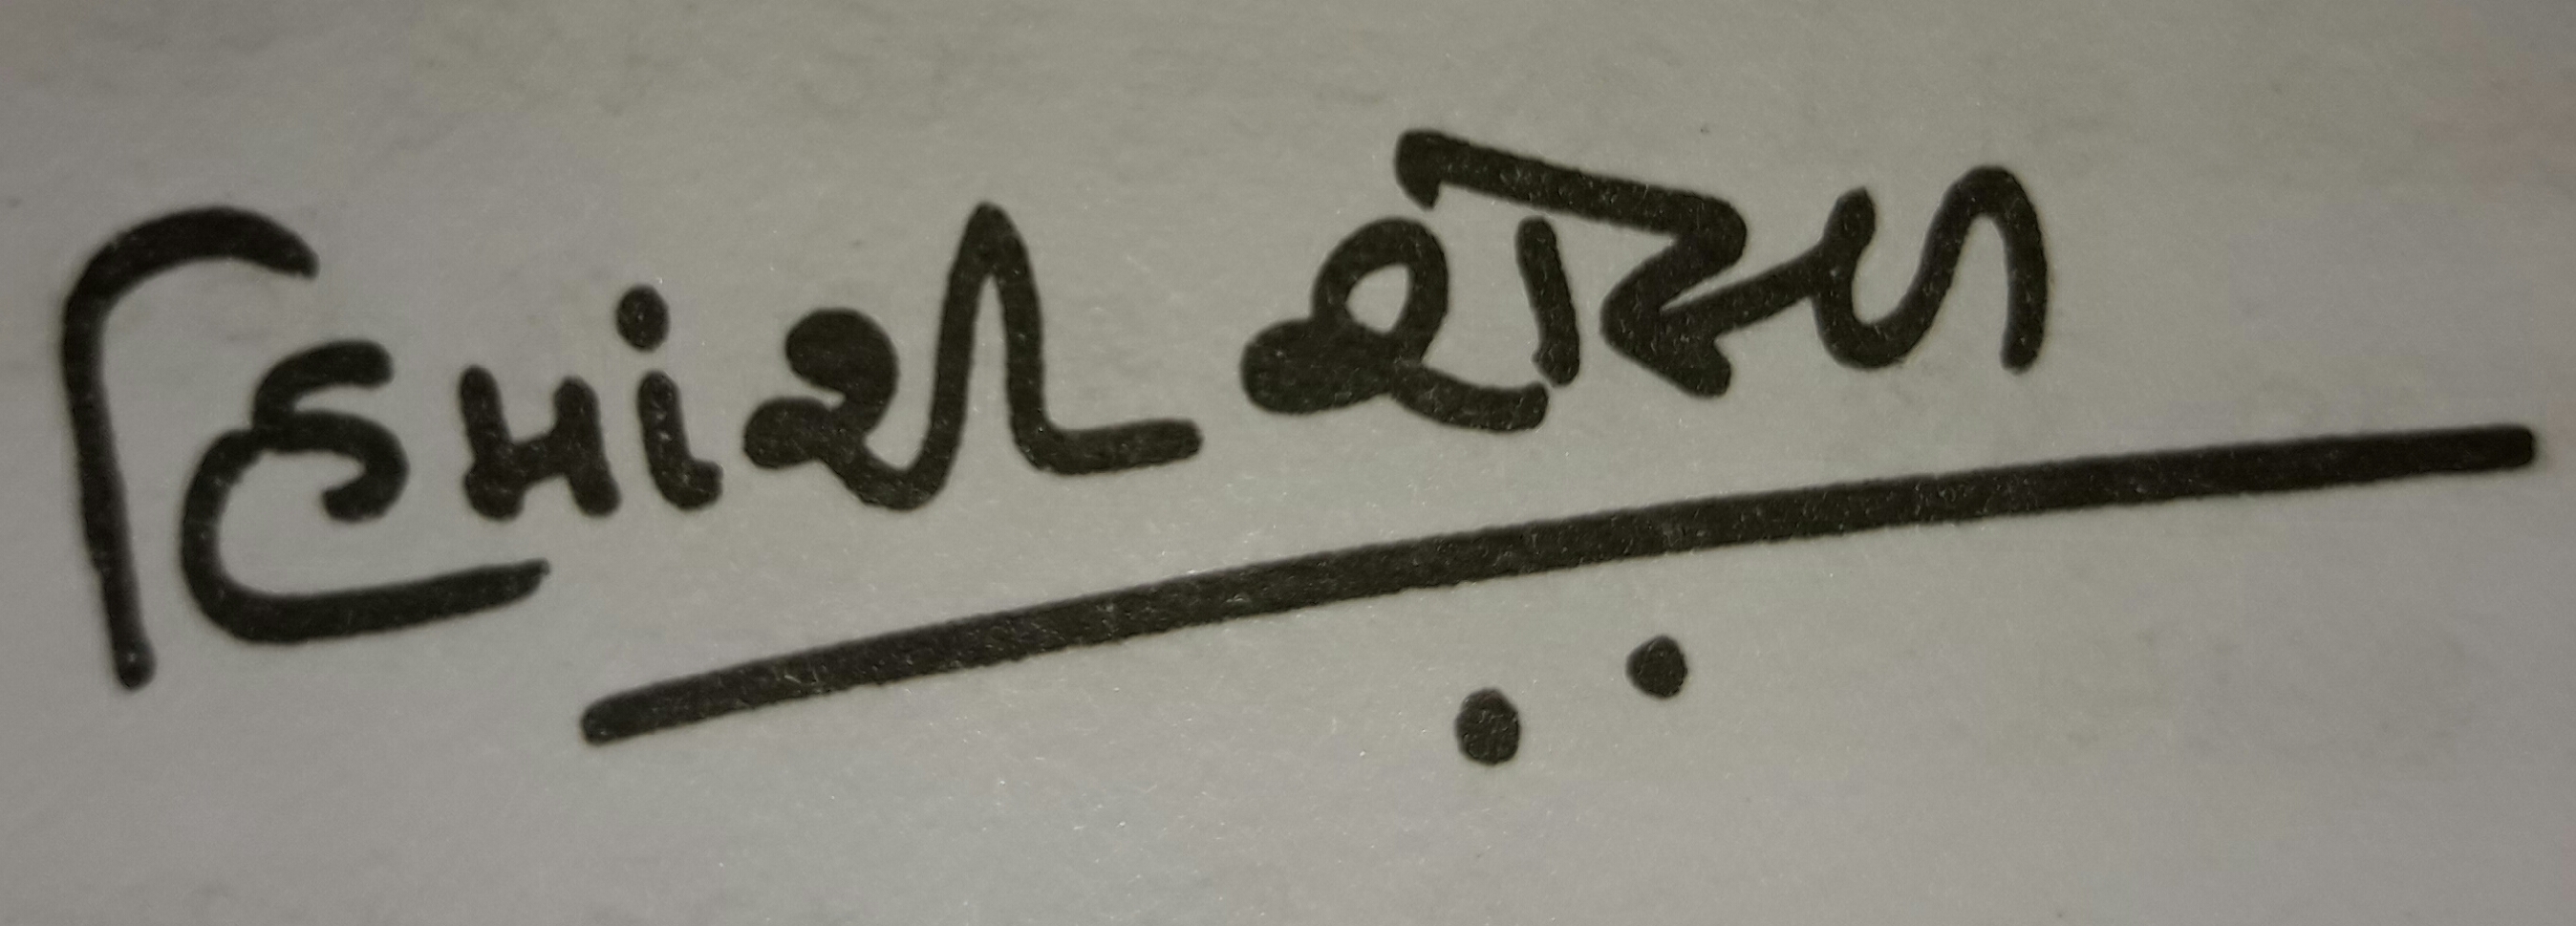
Signature of: himanshi shelat